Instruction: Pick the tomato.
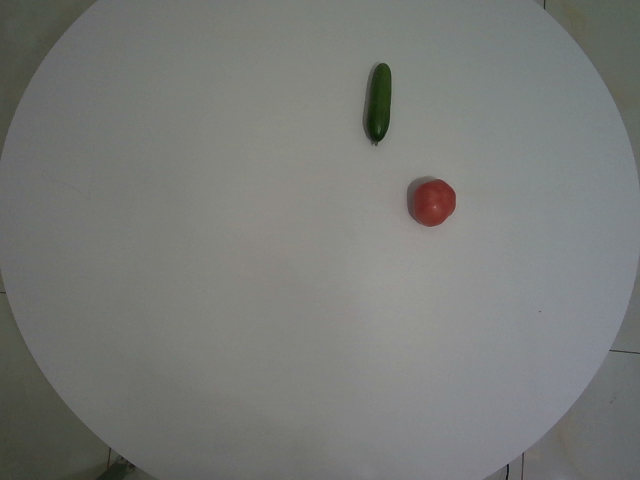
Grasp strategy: vertical